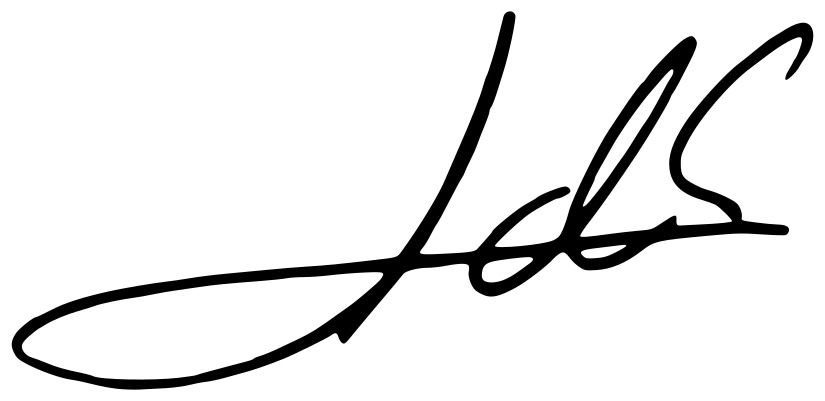
Signature of: ada colau